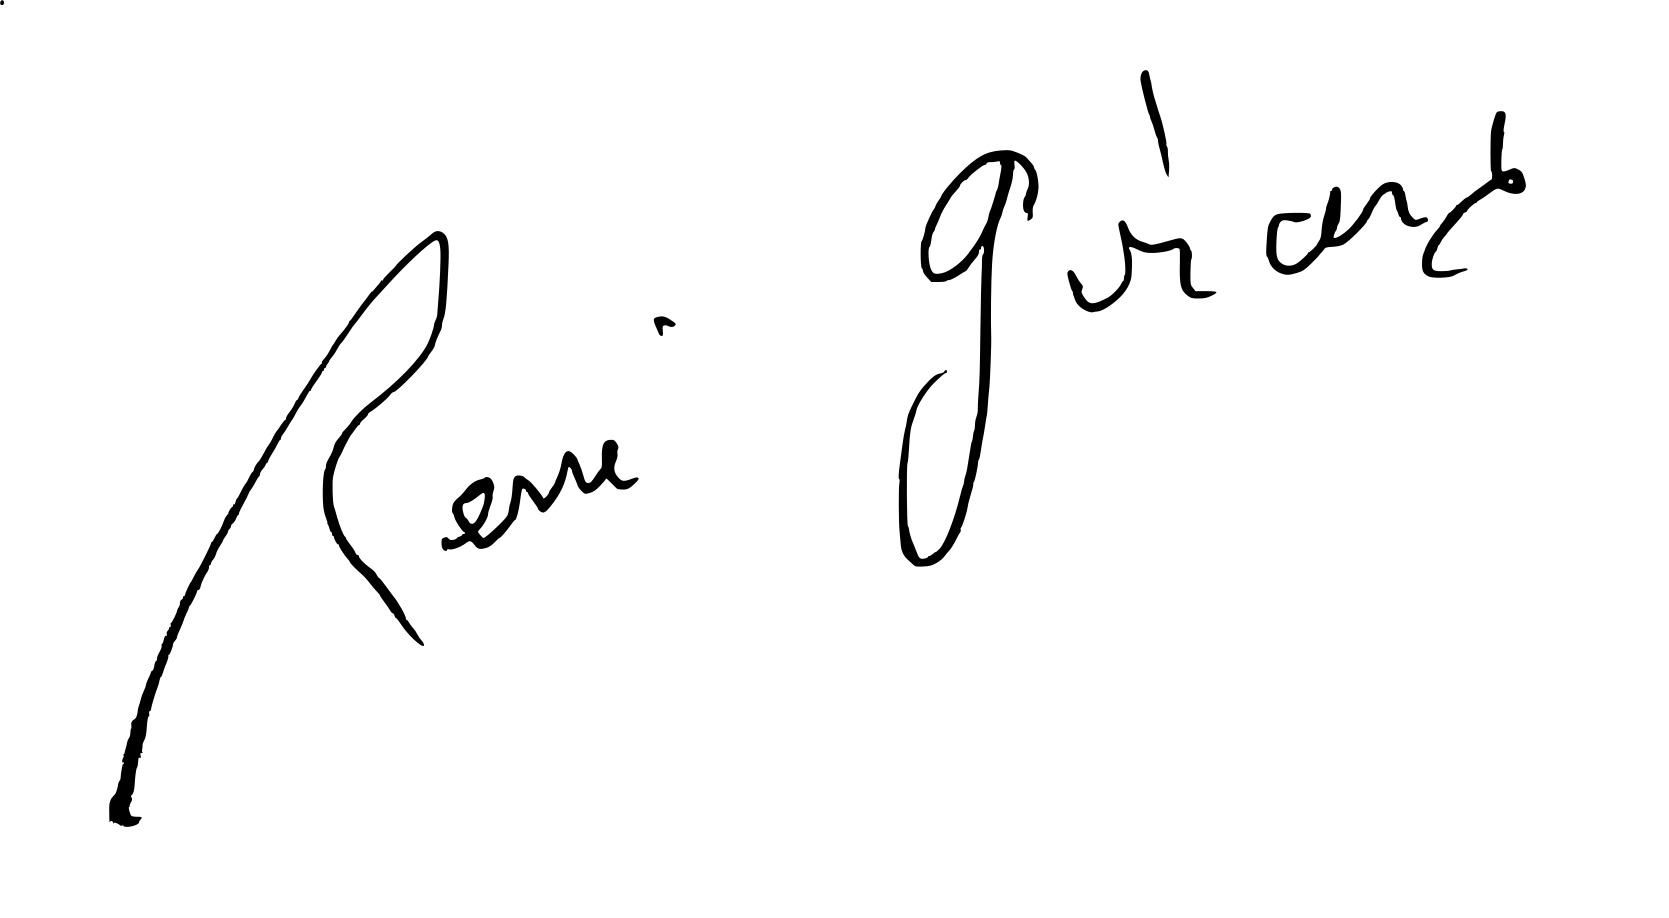
Signature of: rené girard